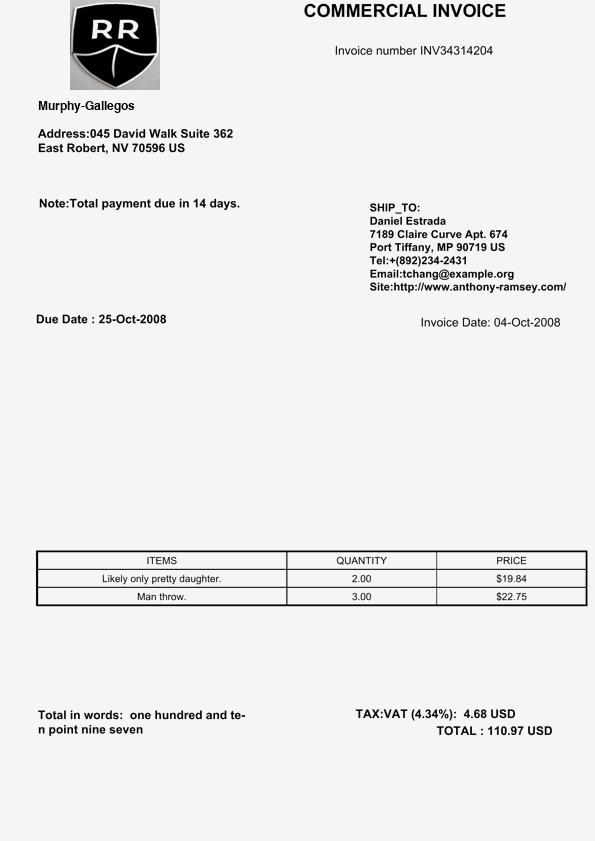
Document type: Invoice